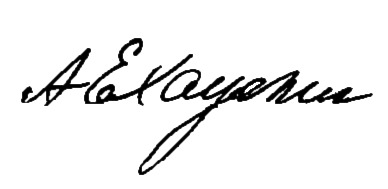
Signature of: q109491111